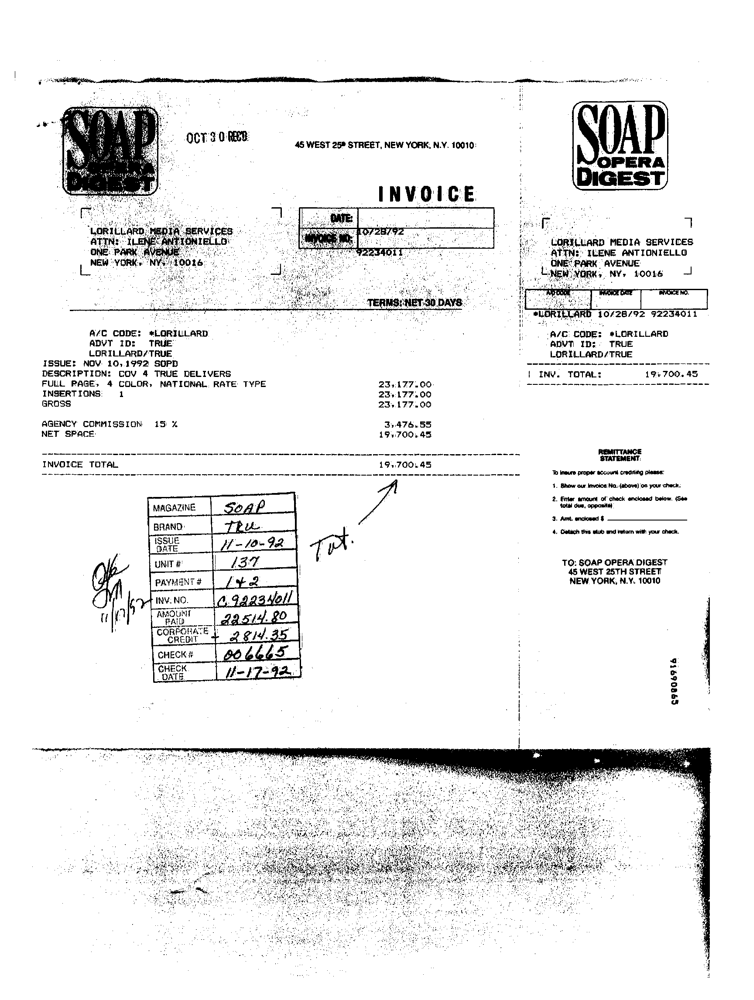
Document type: Invoice